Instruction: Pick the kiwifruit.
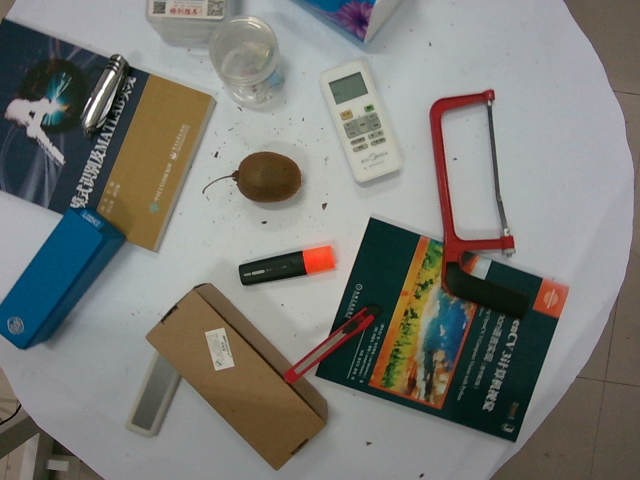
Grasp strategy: vertical